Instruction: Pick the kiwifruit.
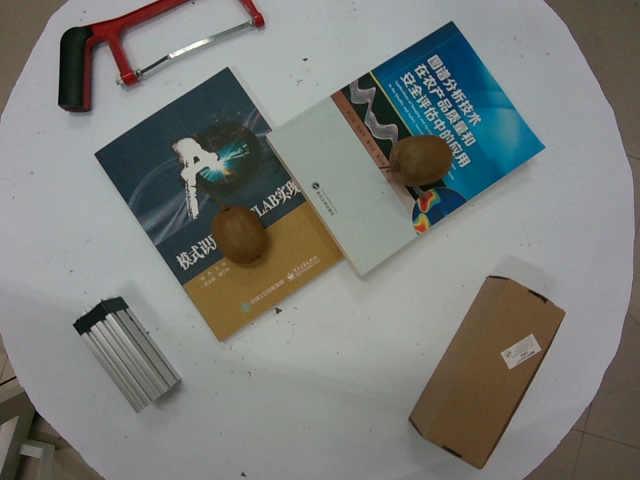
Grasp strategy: vertical